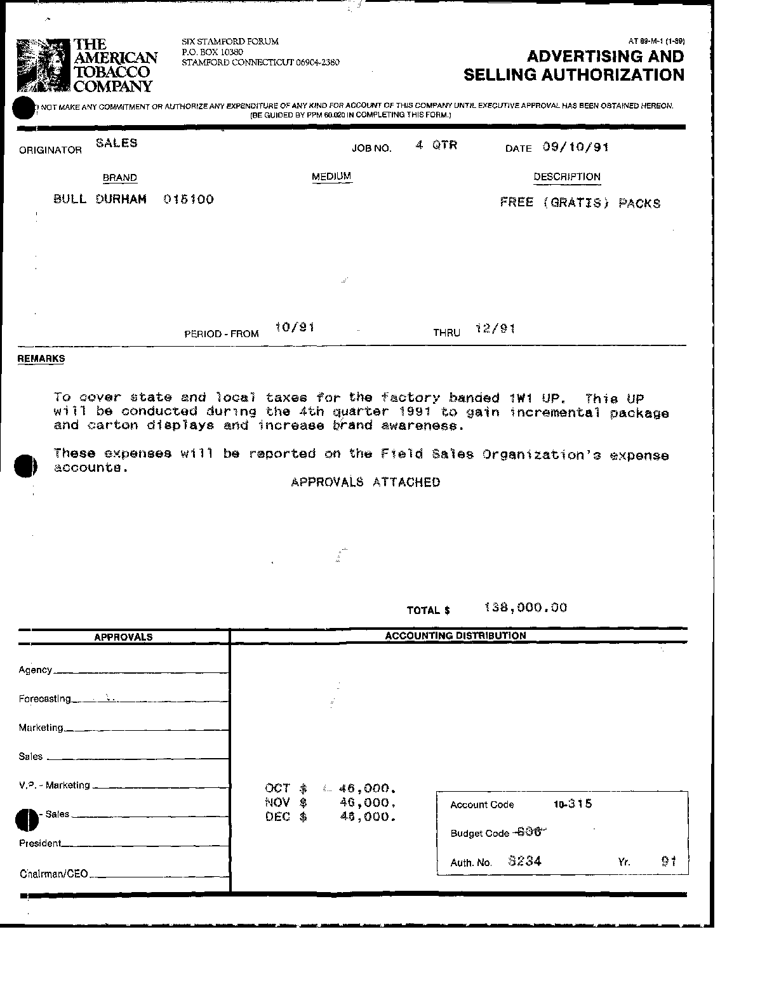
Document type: Invoice